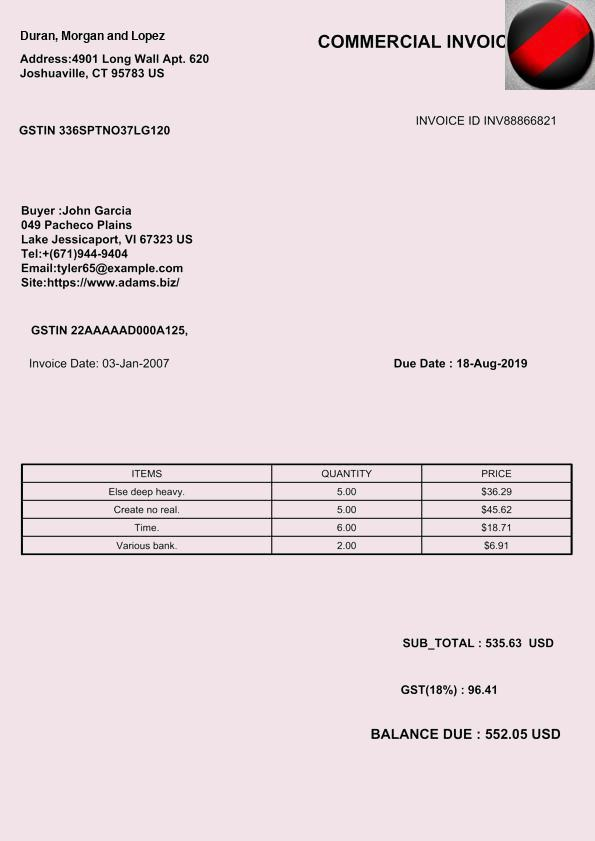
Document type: Invoice